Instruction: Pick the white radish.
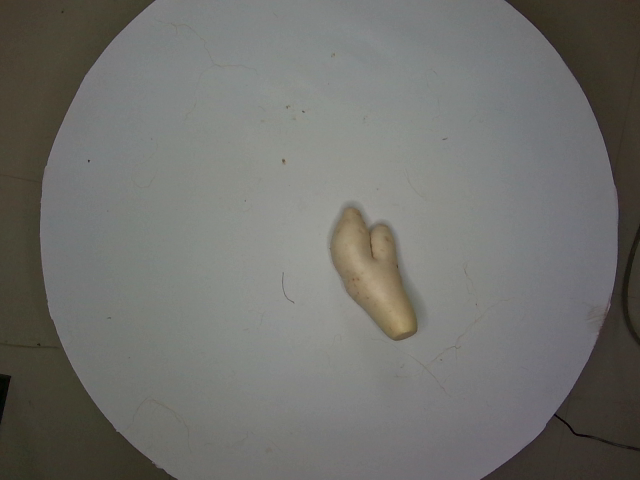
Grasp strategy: vertical